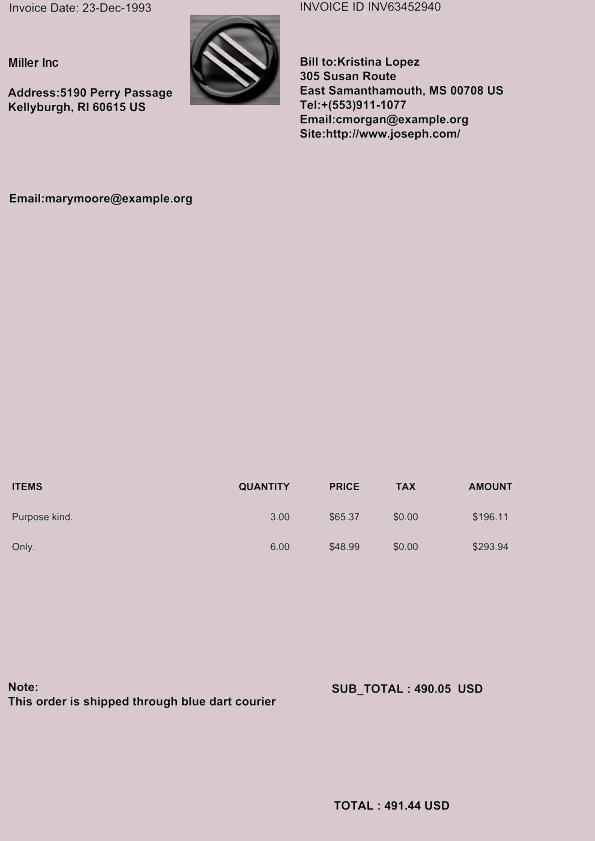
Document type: Invoice